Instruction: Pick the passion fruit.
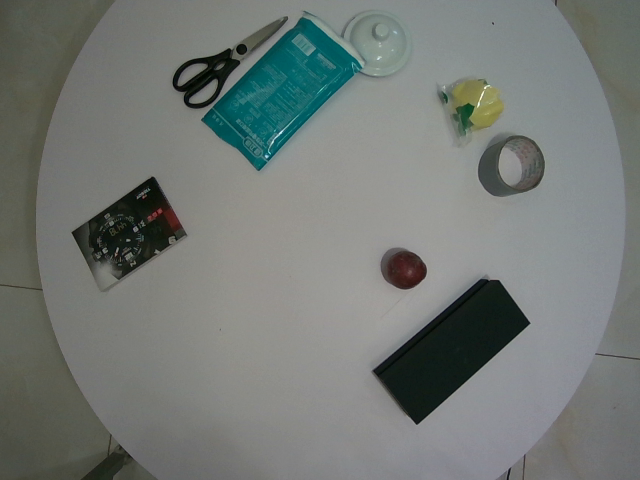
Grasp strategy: vertical